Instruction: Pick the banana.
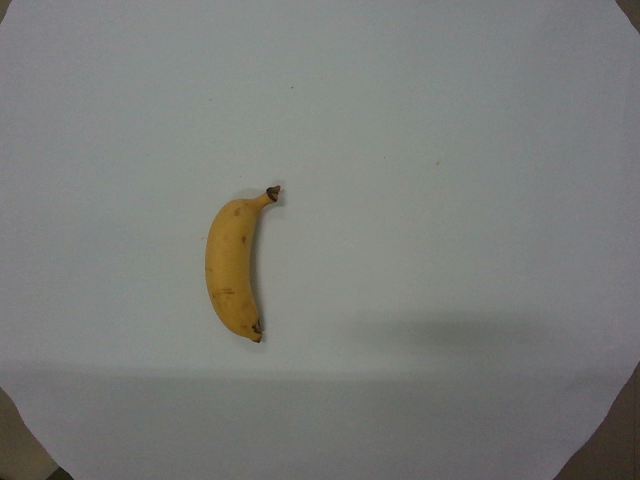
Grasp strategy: vertical